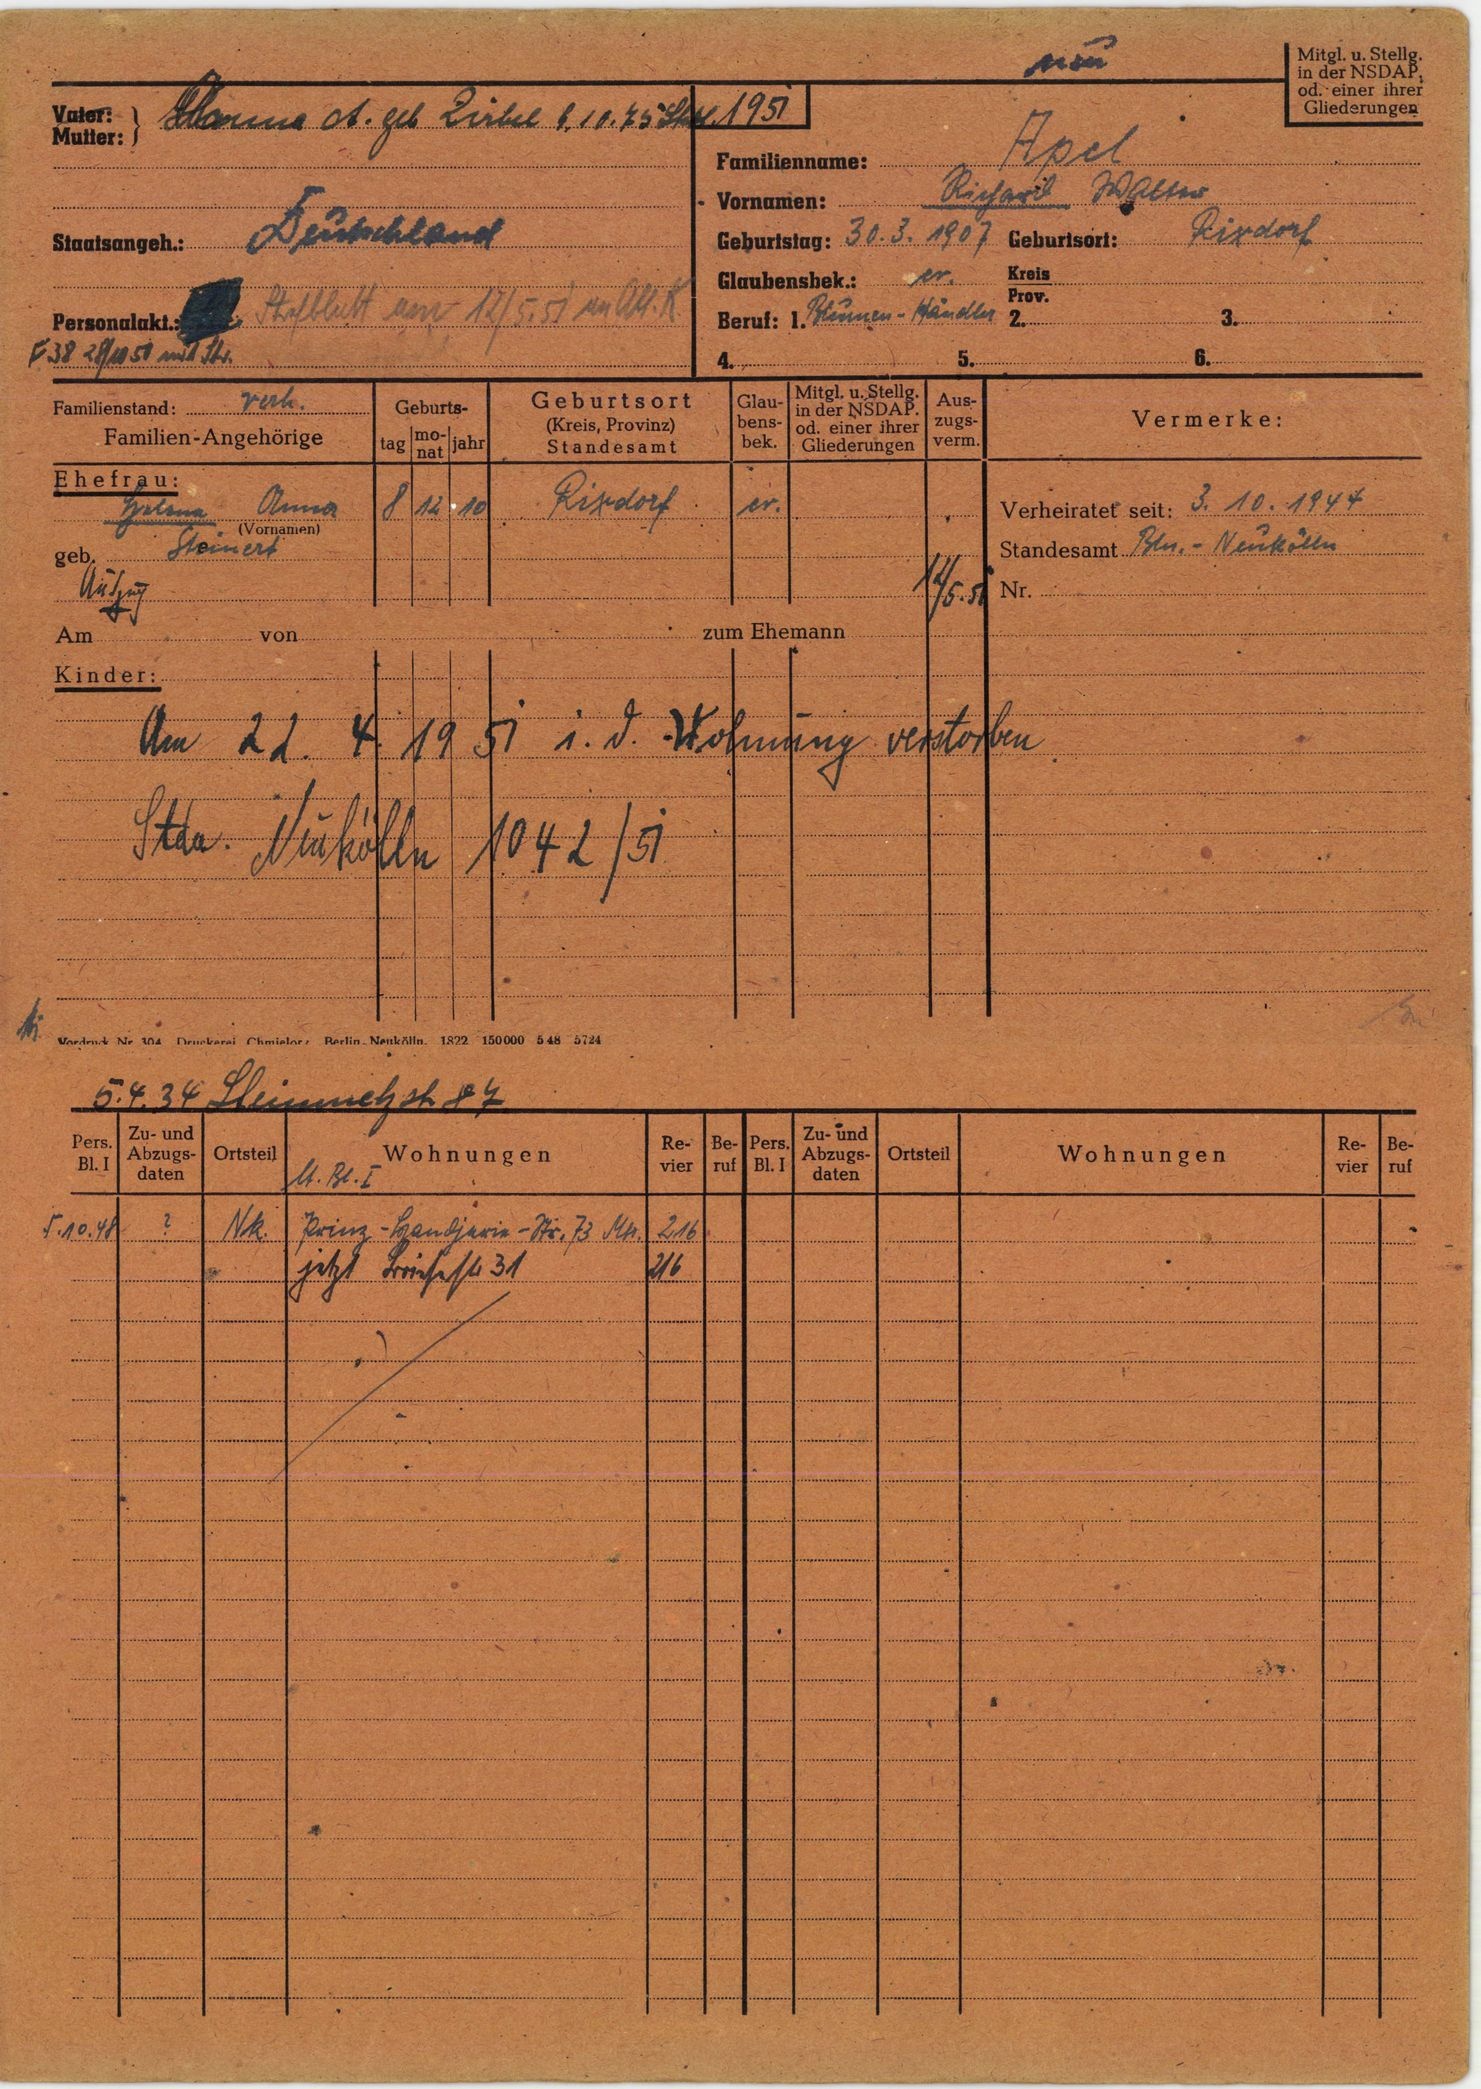
Apel